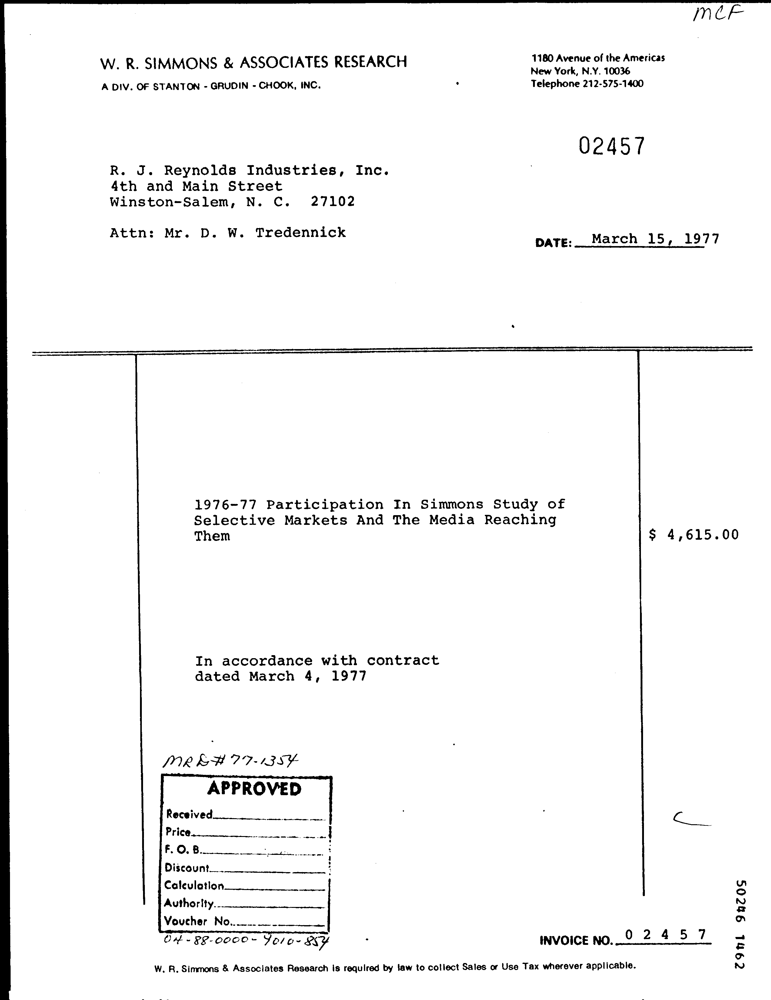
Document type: Invoice